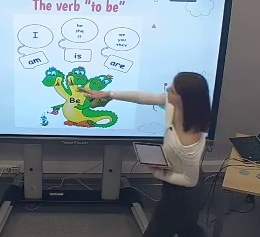
Транскрипция: момент.
Категория: Коммуникативные модальности
Подкатегория: Вербальное; Паравербальное
Описание действия: Учитель использует специальное слово с выраженной интонацией для лучшего усвоения материала
Контекст и комментарии: Контекст ДО: ученики слушают учителя. Контекст ПОСЛЕ: ученики обращают всё свое внимание на объяснения учителя. Педагогический смысл: с помощью интонационных изменений в голосе преподаватель подчеркивает значимость данного момента